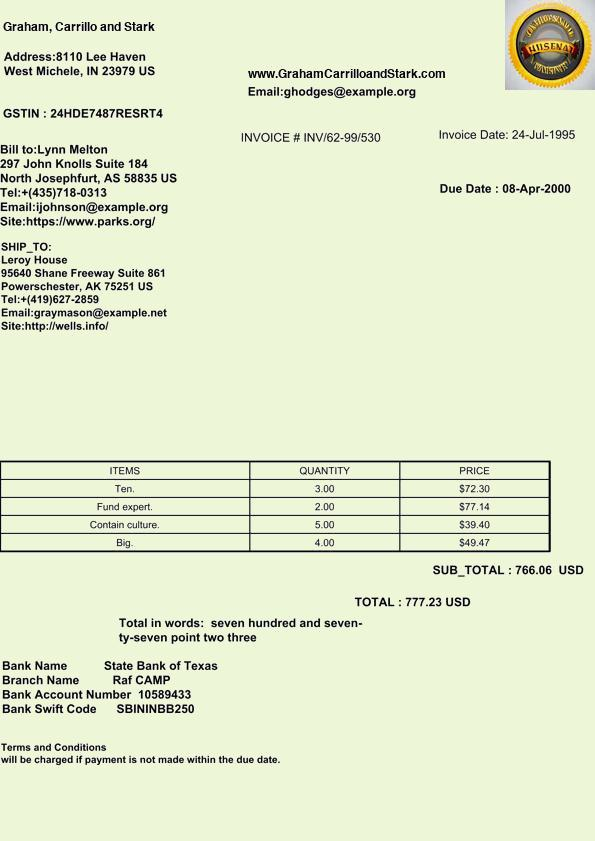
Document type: Invoice